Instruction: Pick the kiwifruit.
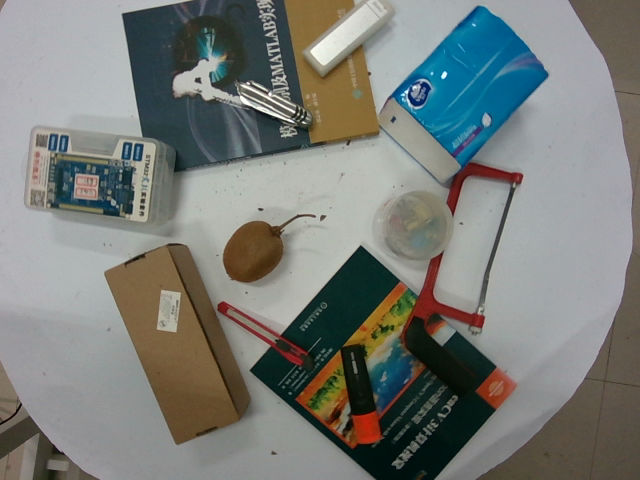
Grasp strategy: vertical